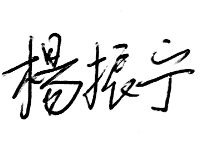
Signature of: chen ning yang